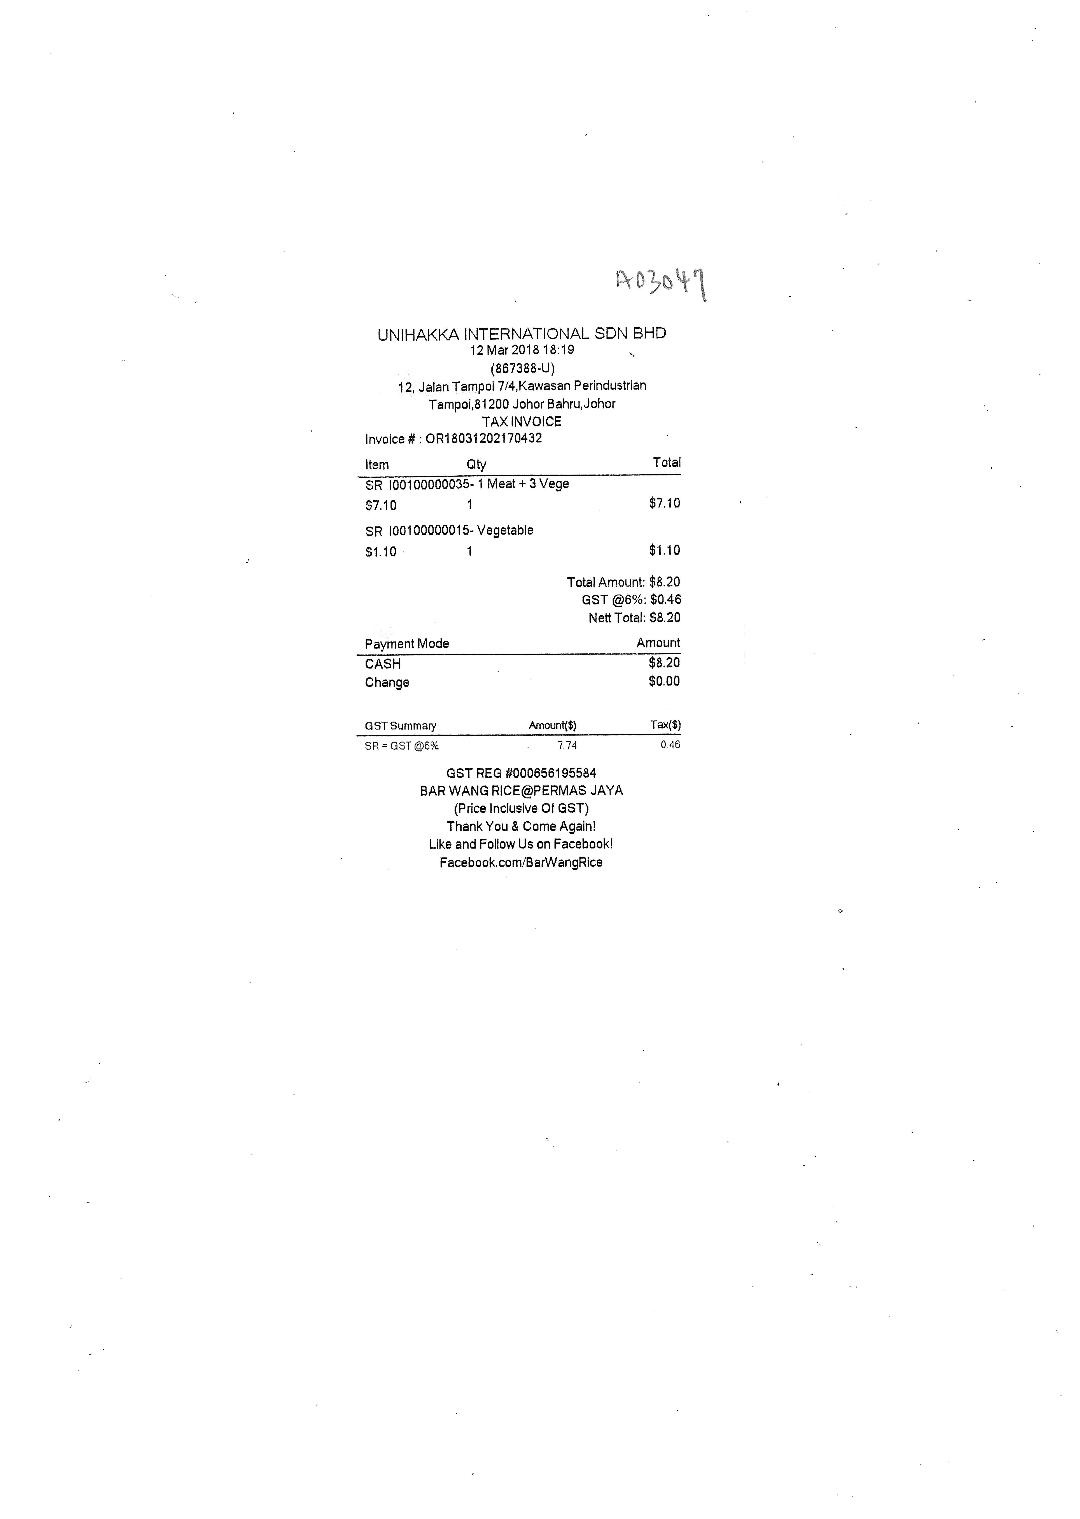
UNIHAKKA INTERNATIONAL SDN BHD
12 MAR 2018 18:19
(867388-U)
12, JALAN TAMPOI 7/4,KAWASAN PERINDUSTRIAN
TAMPOI,81200 JOHOR BAHRU,JOHOR
TAX INVOICE
INVOICE # : OR18031202170432
ITEM
QTY
TOTAL
SR 100100000035- 1 MEAT + 3 VEGE
$7.10
1
$7.10
SR 100100000015- VEGETABLE
$1.10
1
$1.10
TOTAL AMOUNT: $8.20
GST @6%: $0.46
NETT TOTAL: $8.20
PAYMENT MODE
AMOUNT
CASH
$8.20
CHANGE
$0.00
GST SUMMARY
AMOUNT($)
TAX($)
SR = GST @6%
7.74
0.46
GST REG #000656195584
BAR WANG RICE@PERMAS JAYA
(PRICE INCLUSIVE OF GST)
THANK YOU & COME AGAIN!
LIKE AND FOLLOW US ON FACEBOOK!
FACEBOOK.COM/BARWANGRICE